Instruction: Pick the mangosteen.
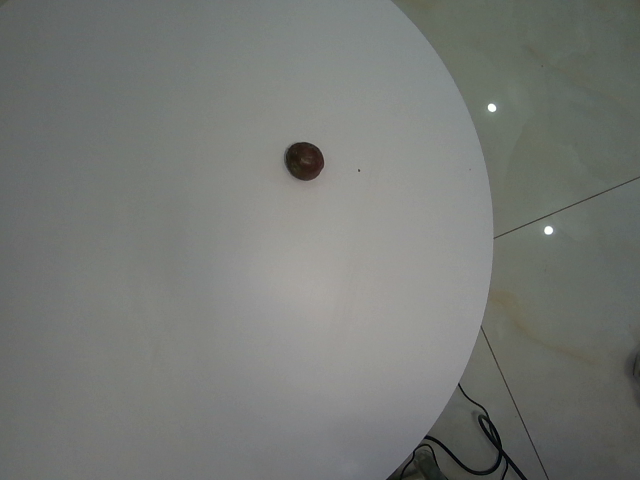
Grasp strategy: vertical